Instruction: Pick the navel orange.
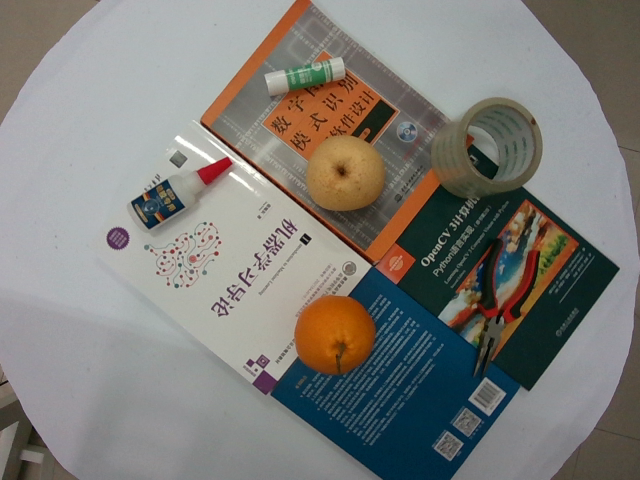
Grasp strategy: vertical